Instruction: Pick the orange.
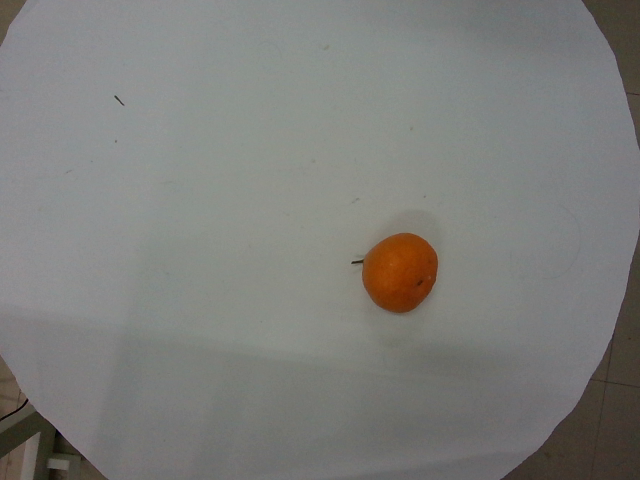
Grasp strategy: vertical